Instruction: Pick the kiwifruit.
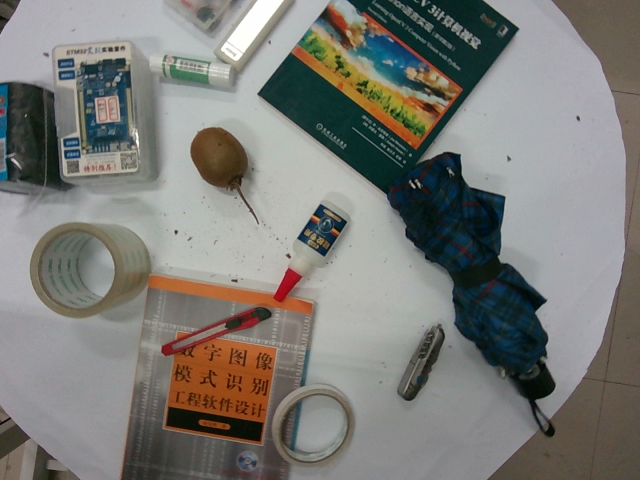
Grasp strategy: vertical